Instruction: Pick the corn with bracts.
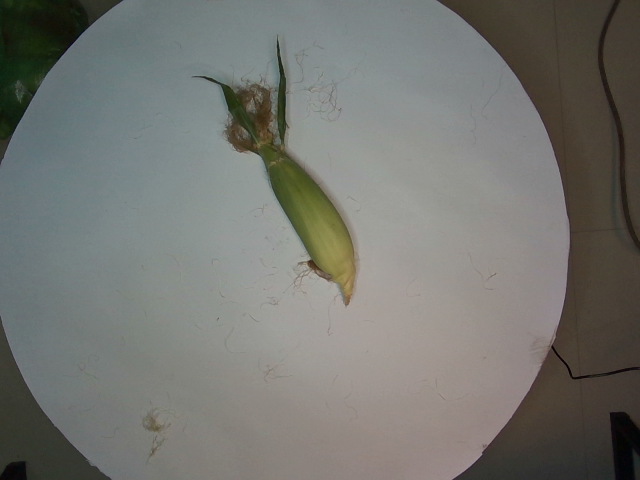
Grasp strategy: vertical